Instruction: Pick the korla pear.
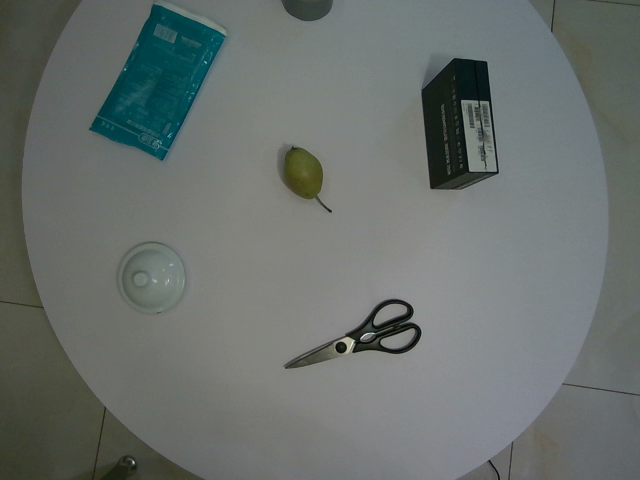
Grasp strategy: vertical